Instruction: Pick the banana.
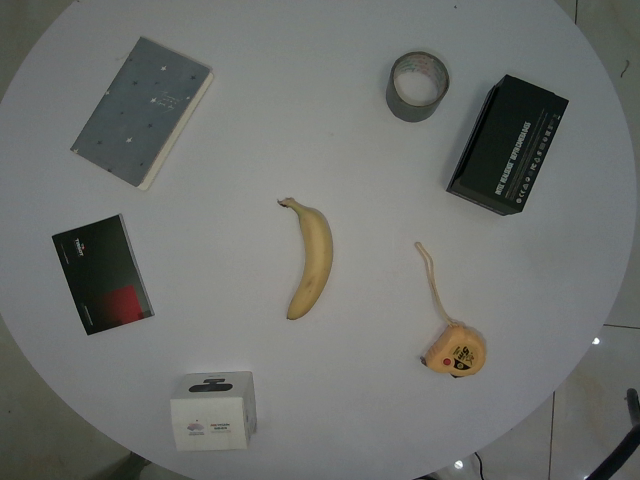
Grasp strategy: vertical